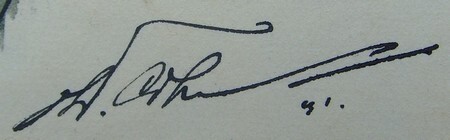
Signature of: oldřich cihelka